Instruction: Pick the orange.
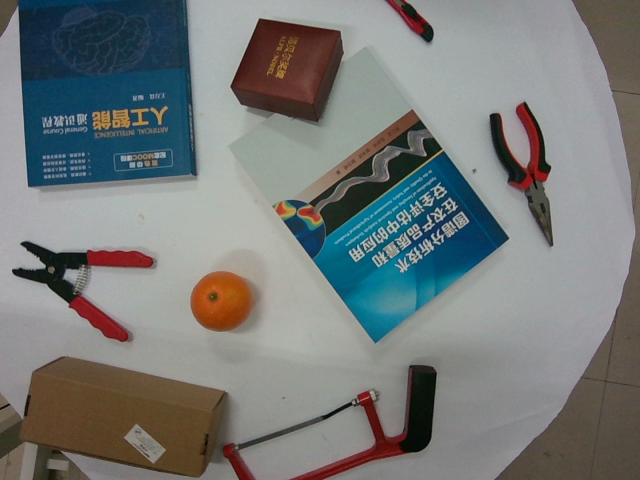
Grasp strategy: vertical